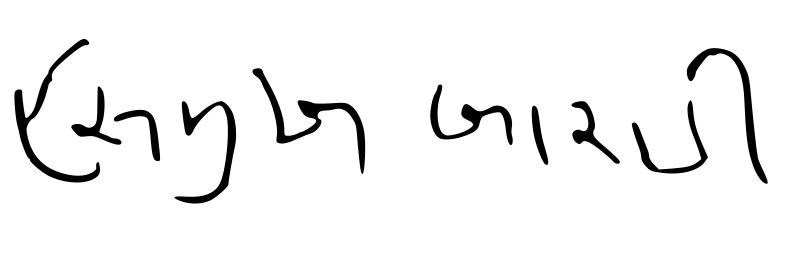
Signature of: hasmukh baradi